Question: Talk about the condition:
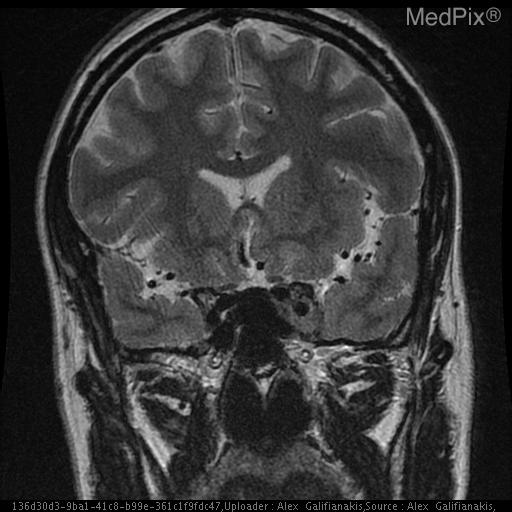
Answer: The disease is discussed as: Meningiomas are the most common extra-axial  tumor and the most common non-glial intracranial tumor.  They are normally solid, well-marginated benign lesions originating from the meninges accounting for 15- 20% of adult brain tumors.  The most common locations include the bilateral convexities, parasagittal regions, parafalcine, sphenoid wing, olfactory groove, and suprasellar region.  The typical appearance of a meningioma is a homogeneous solid tumor.  Nonenhanced computed tomography demonstrates a homogeneous mass that is isodense to intracranial parenchyma. Contrast enhanced scans demonstrate diffusely homogeneous enhancement. MRI is typically isointense to relatively hypointense on T1 weighted images. T2 weighted images generally demonstrate slightly increased signal intensity in relationship to the contiguous gray matter. Gadolinium enhanced MR images demonstrate intense uniform enhancement.  Although meningiomas are histologically benign, they may invade surrounding structures including the dura and bony structures.  On rare occasions, the meningioma may completely penetrate the calvarium to invade the scalp. Meningiomas may occasionally present atypical imaging features such as those seen in cystic, lipoblastic, or angioblastic meningiomas.  Peritumoral edema and ring enhancement may also be seen.